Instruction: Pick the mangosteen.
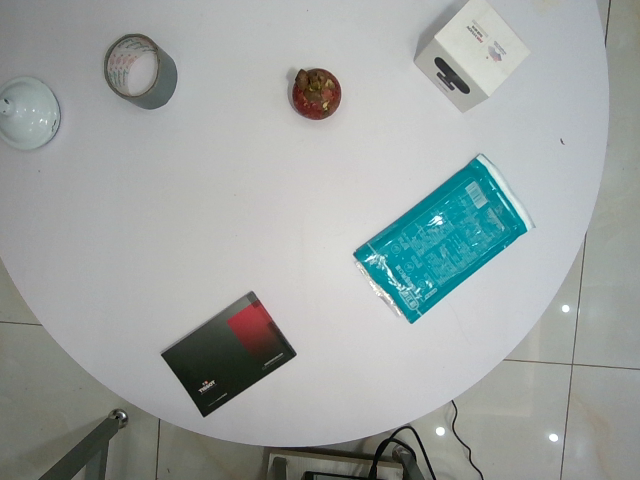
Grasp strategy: vertical